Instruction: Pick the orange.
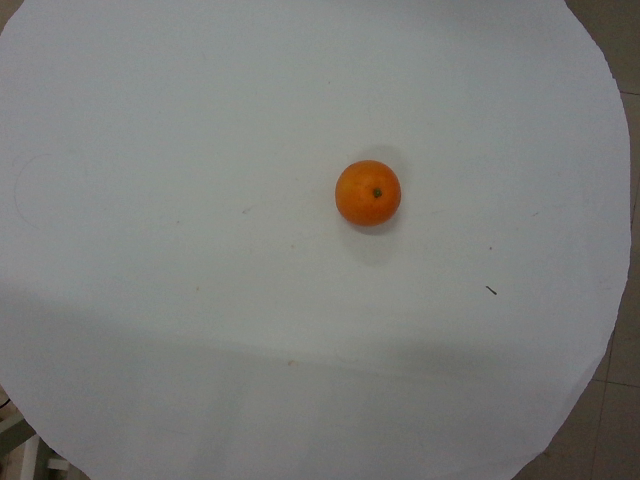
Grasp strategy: vertical